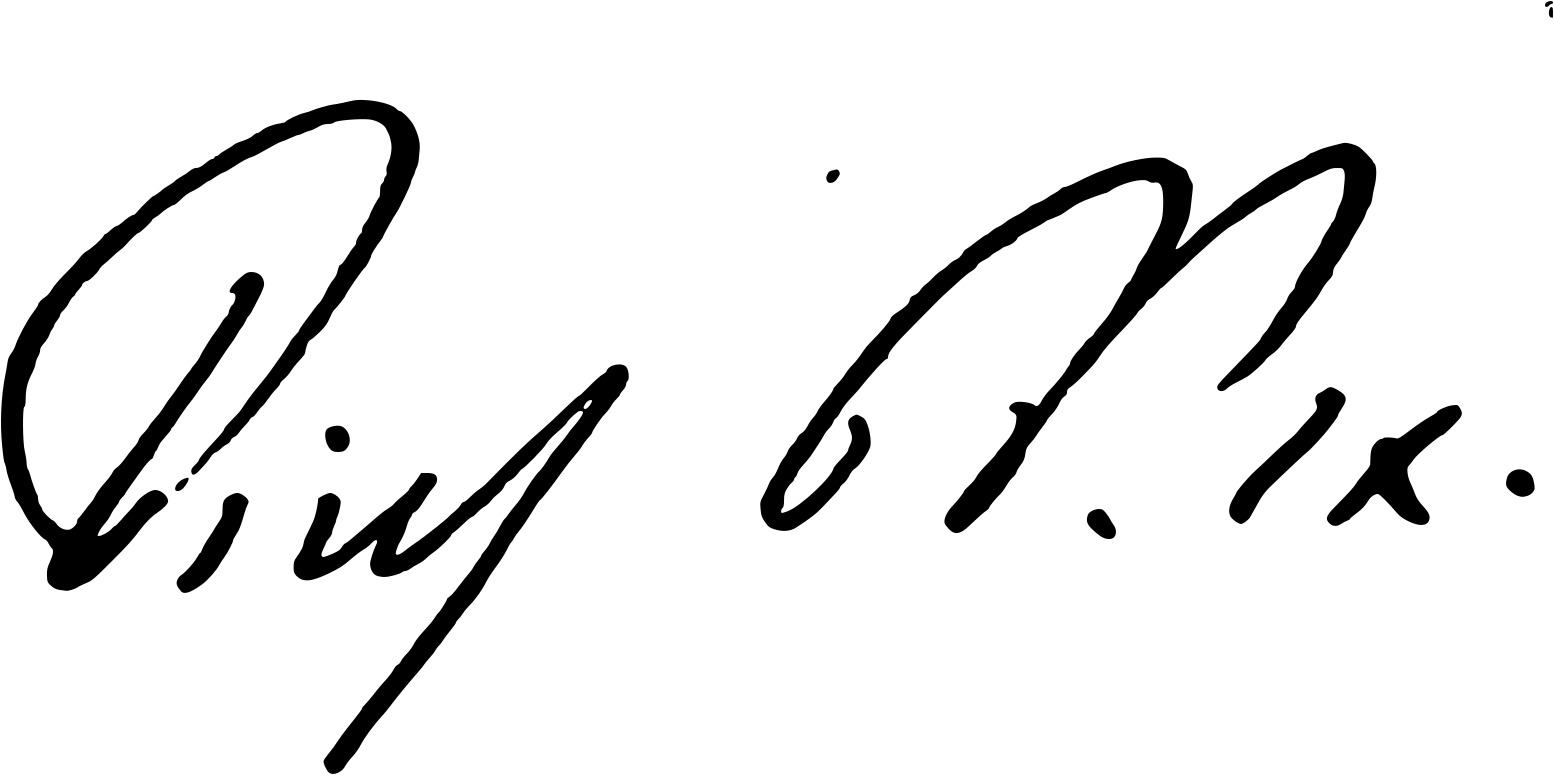
Signature of: pius ix